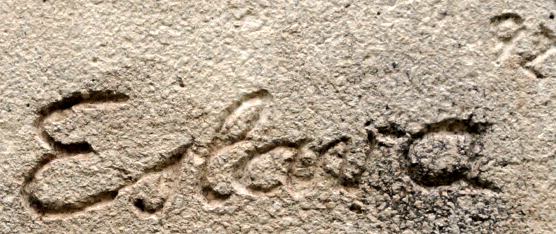
Signature of: josé antonio eslava